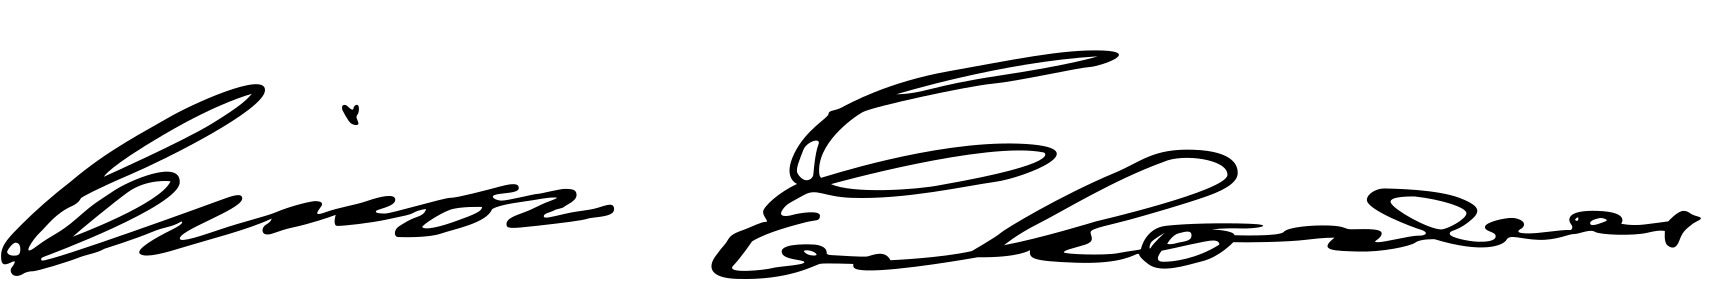
Signature of: einar gerhardsen